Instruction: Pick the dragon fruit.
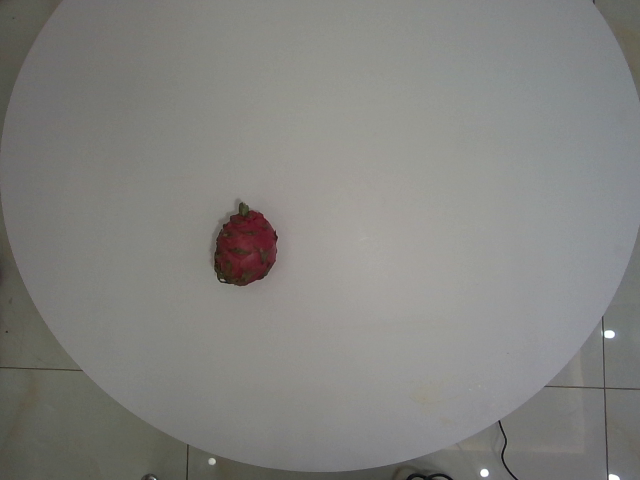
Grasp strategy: vertical